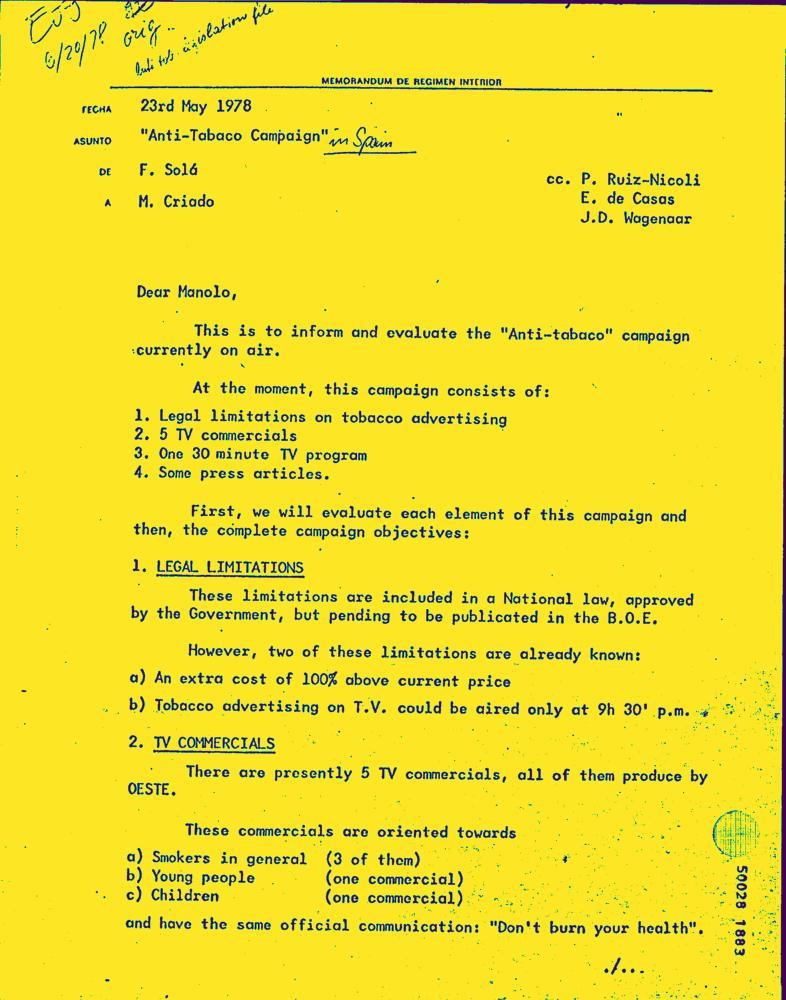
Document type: Letter-Doc